Question: How is the history relevant to the case?
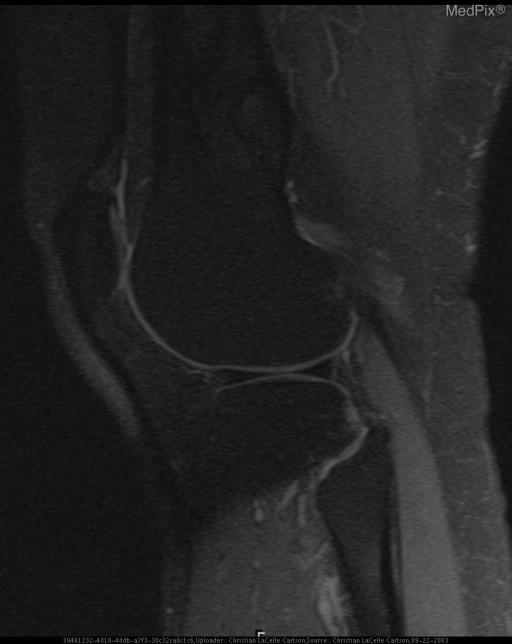
Answer: The patient's history of 50 year-old female with bilateral knee pain. is key in understanding the case.